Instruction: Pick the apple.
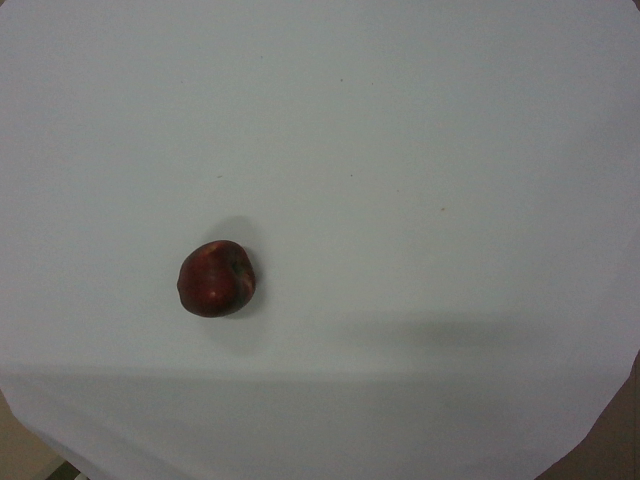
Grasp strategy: vertical